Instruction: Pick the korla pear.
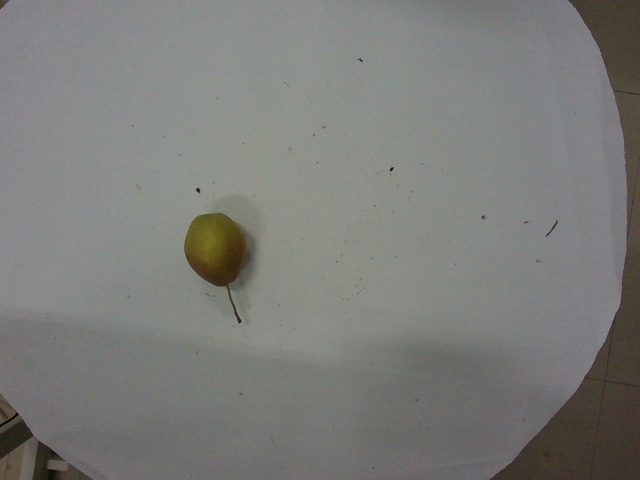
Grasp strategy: vertical